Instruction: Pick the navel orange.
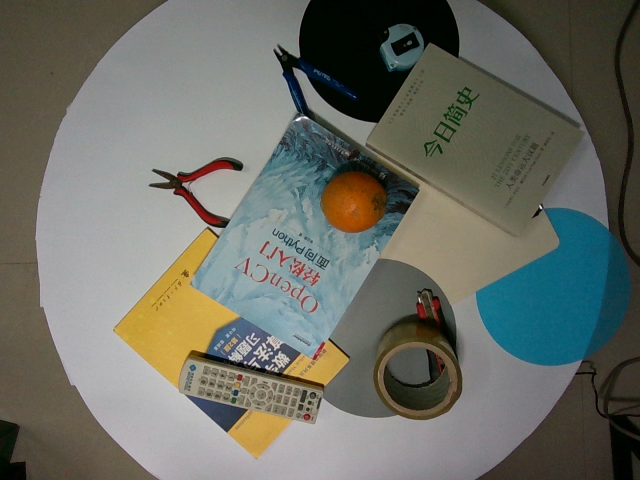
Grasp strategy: vertical